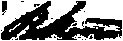
Signature of: bellamy storer